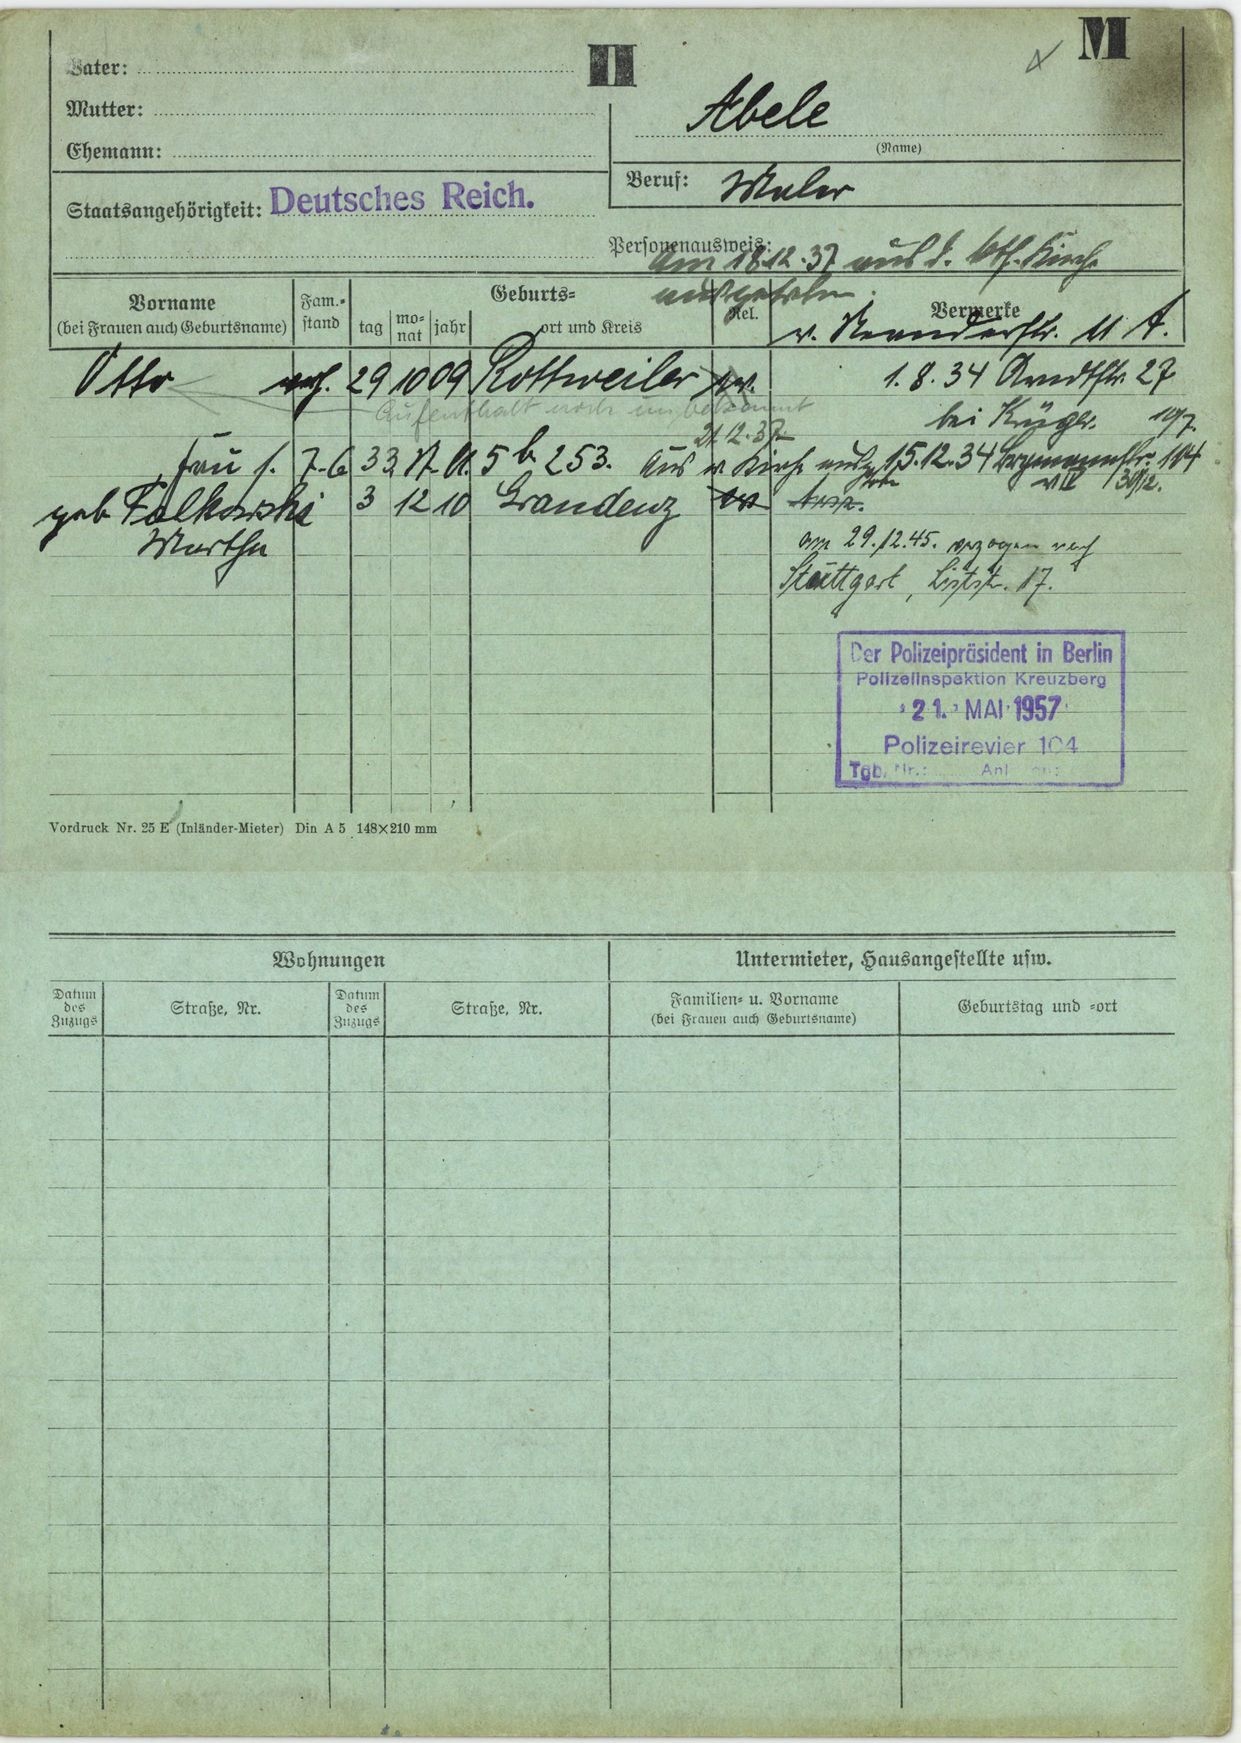
Abele